Question: What is the name of the tenant mentioned in the document?
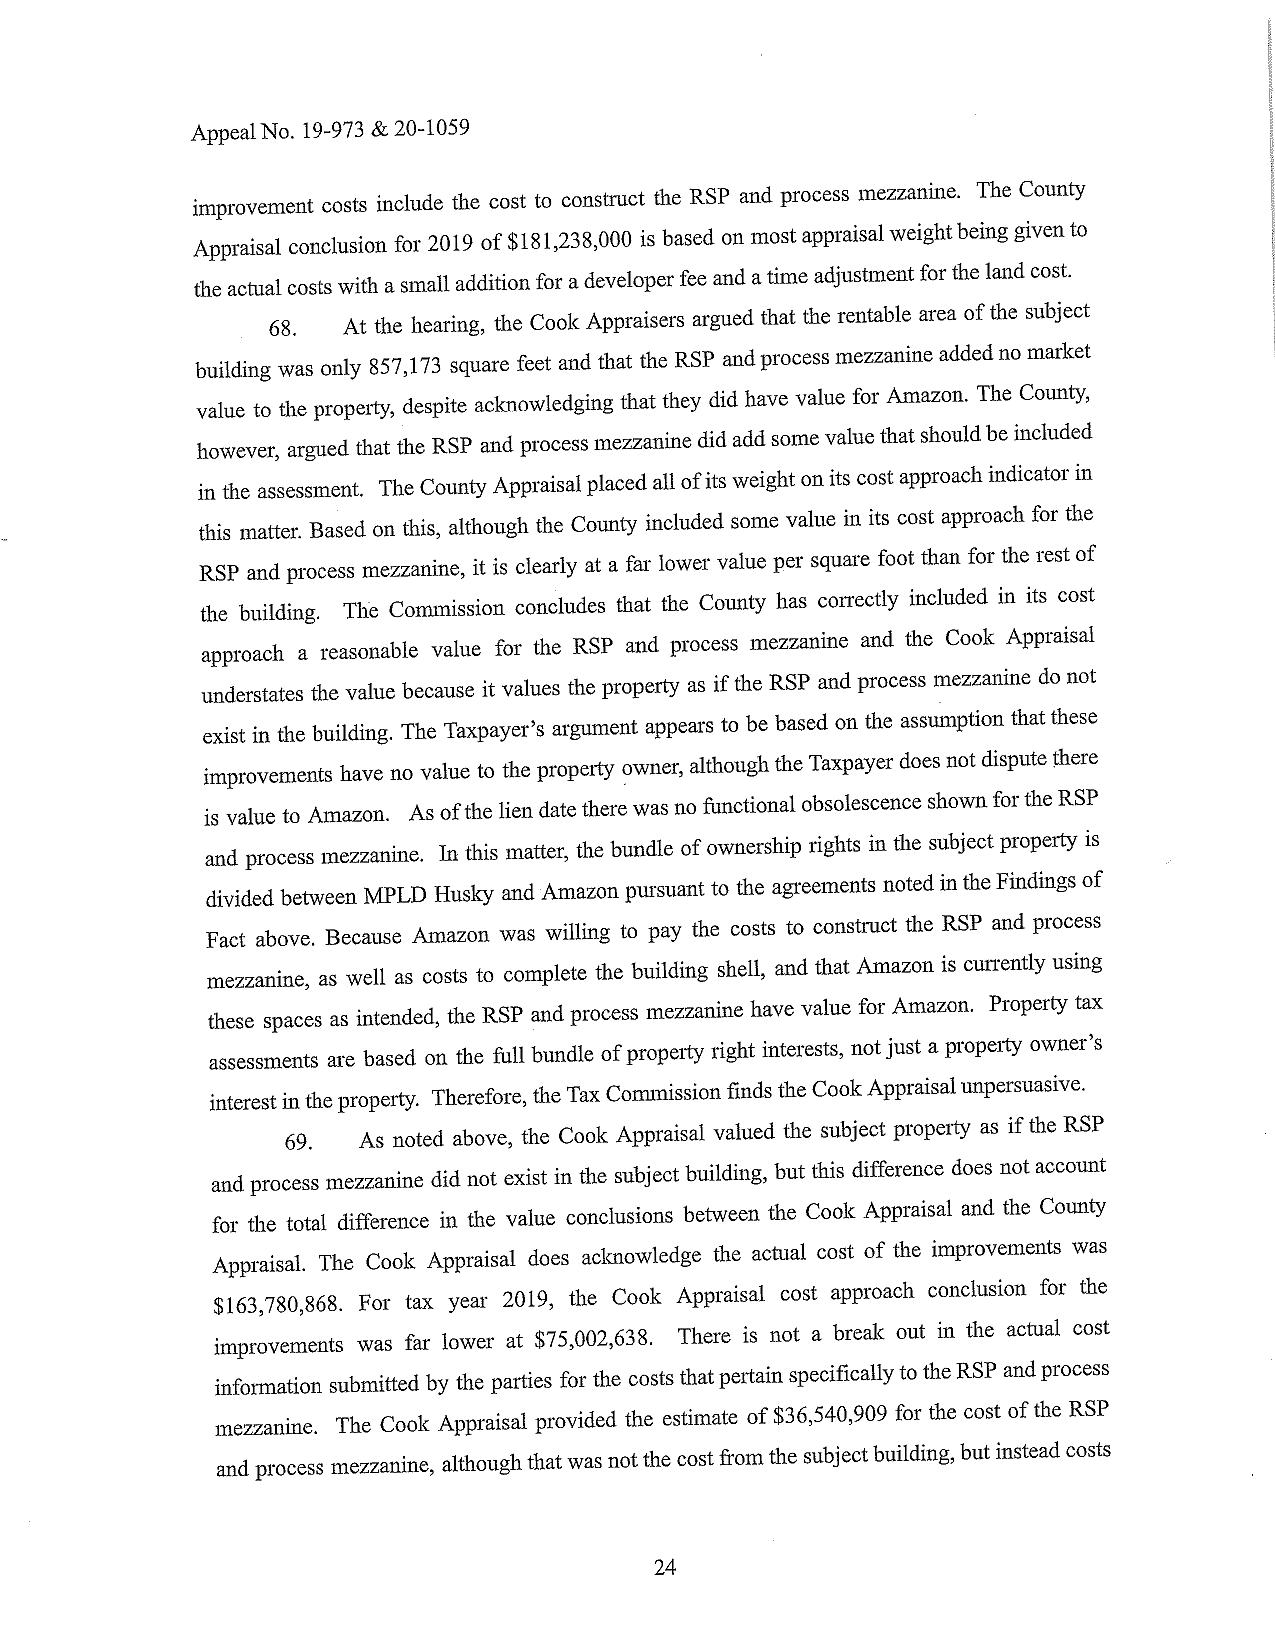
Answer: "Amazon"